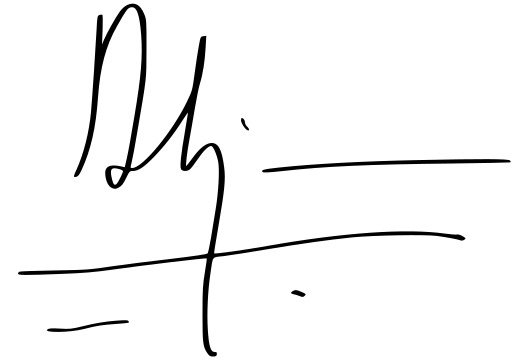
Signature of: sundar pichai